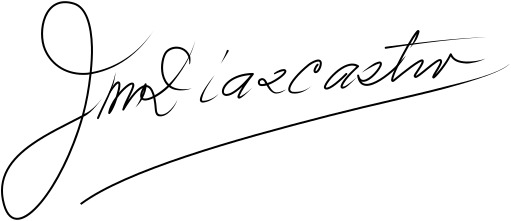
Signature of: xosé maría díaz castro